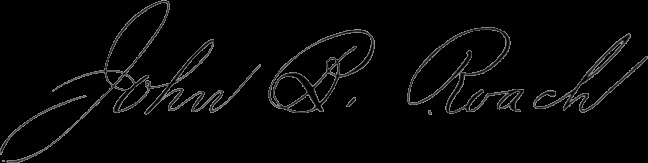
Signature of: john baker roach